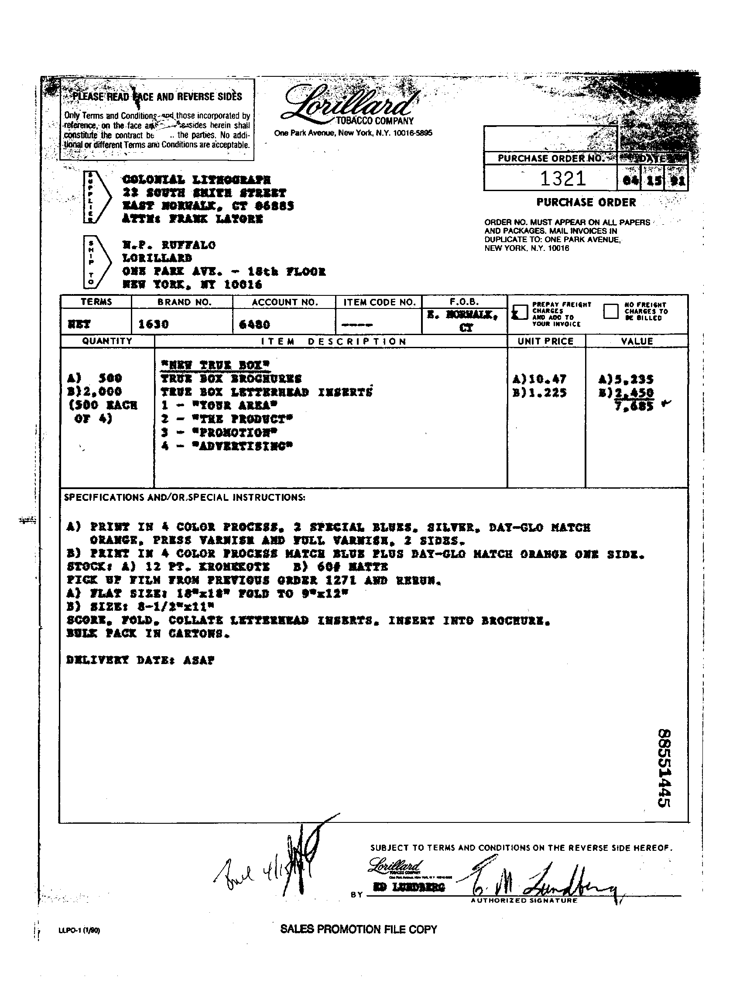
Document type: Invoice